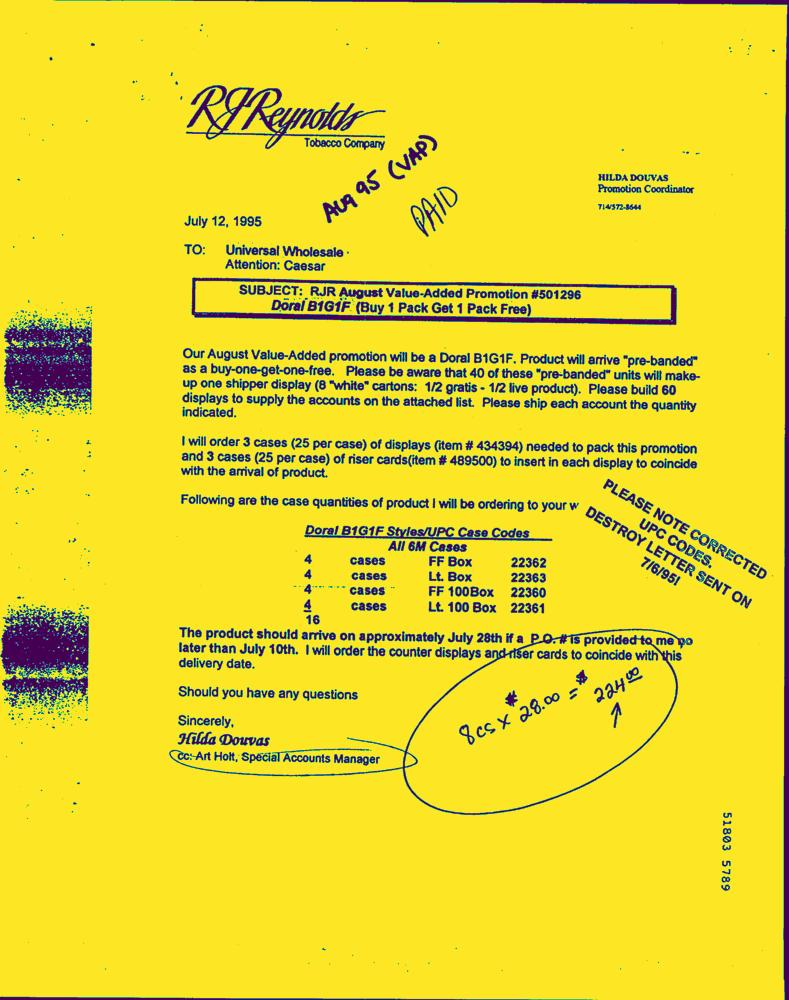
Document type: Letter-Doc